Question: Which state is mentioned in the document?
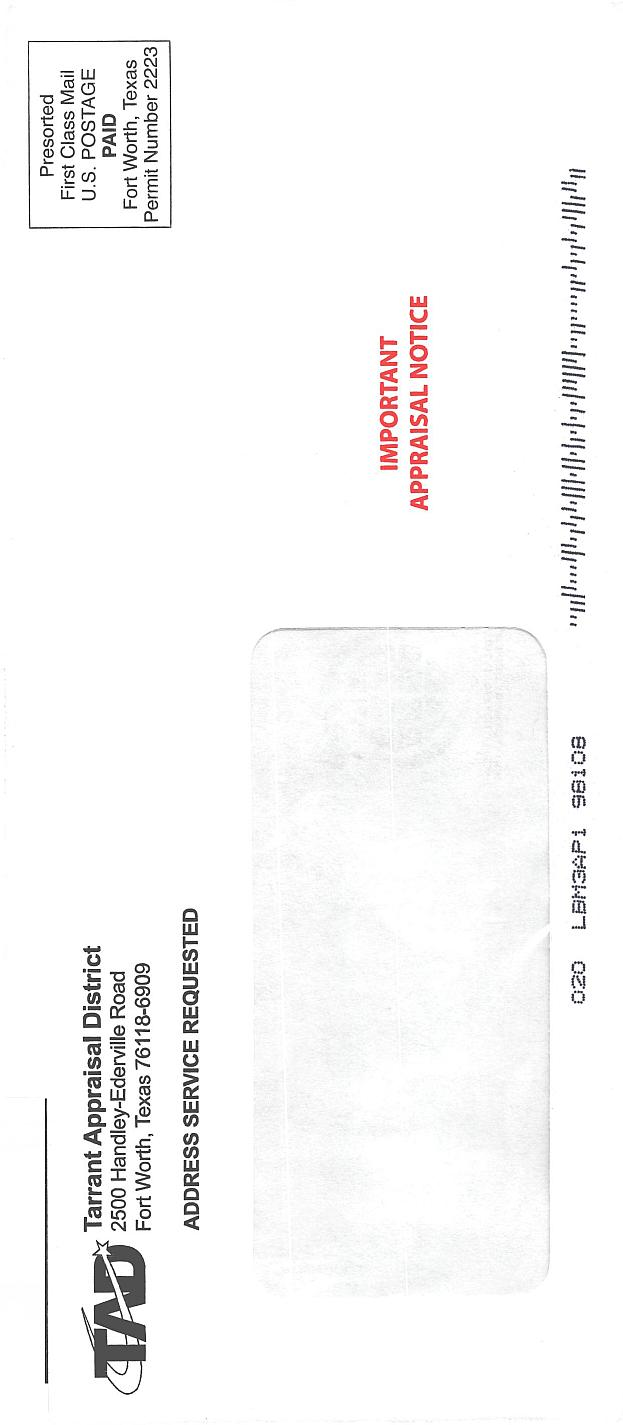
Answer: "FL"